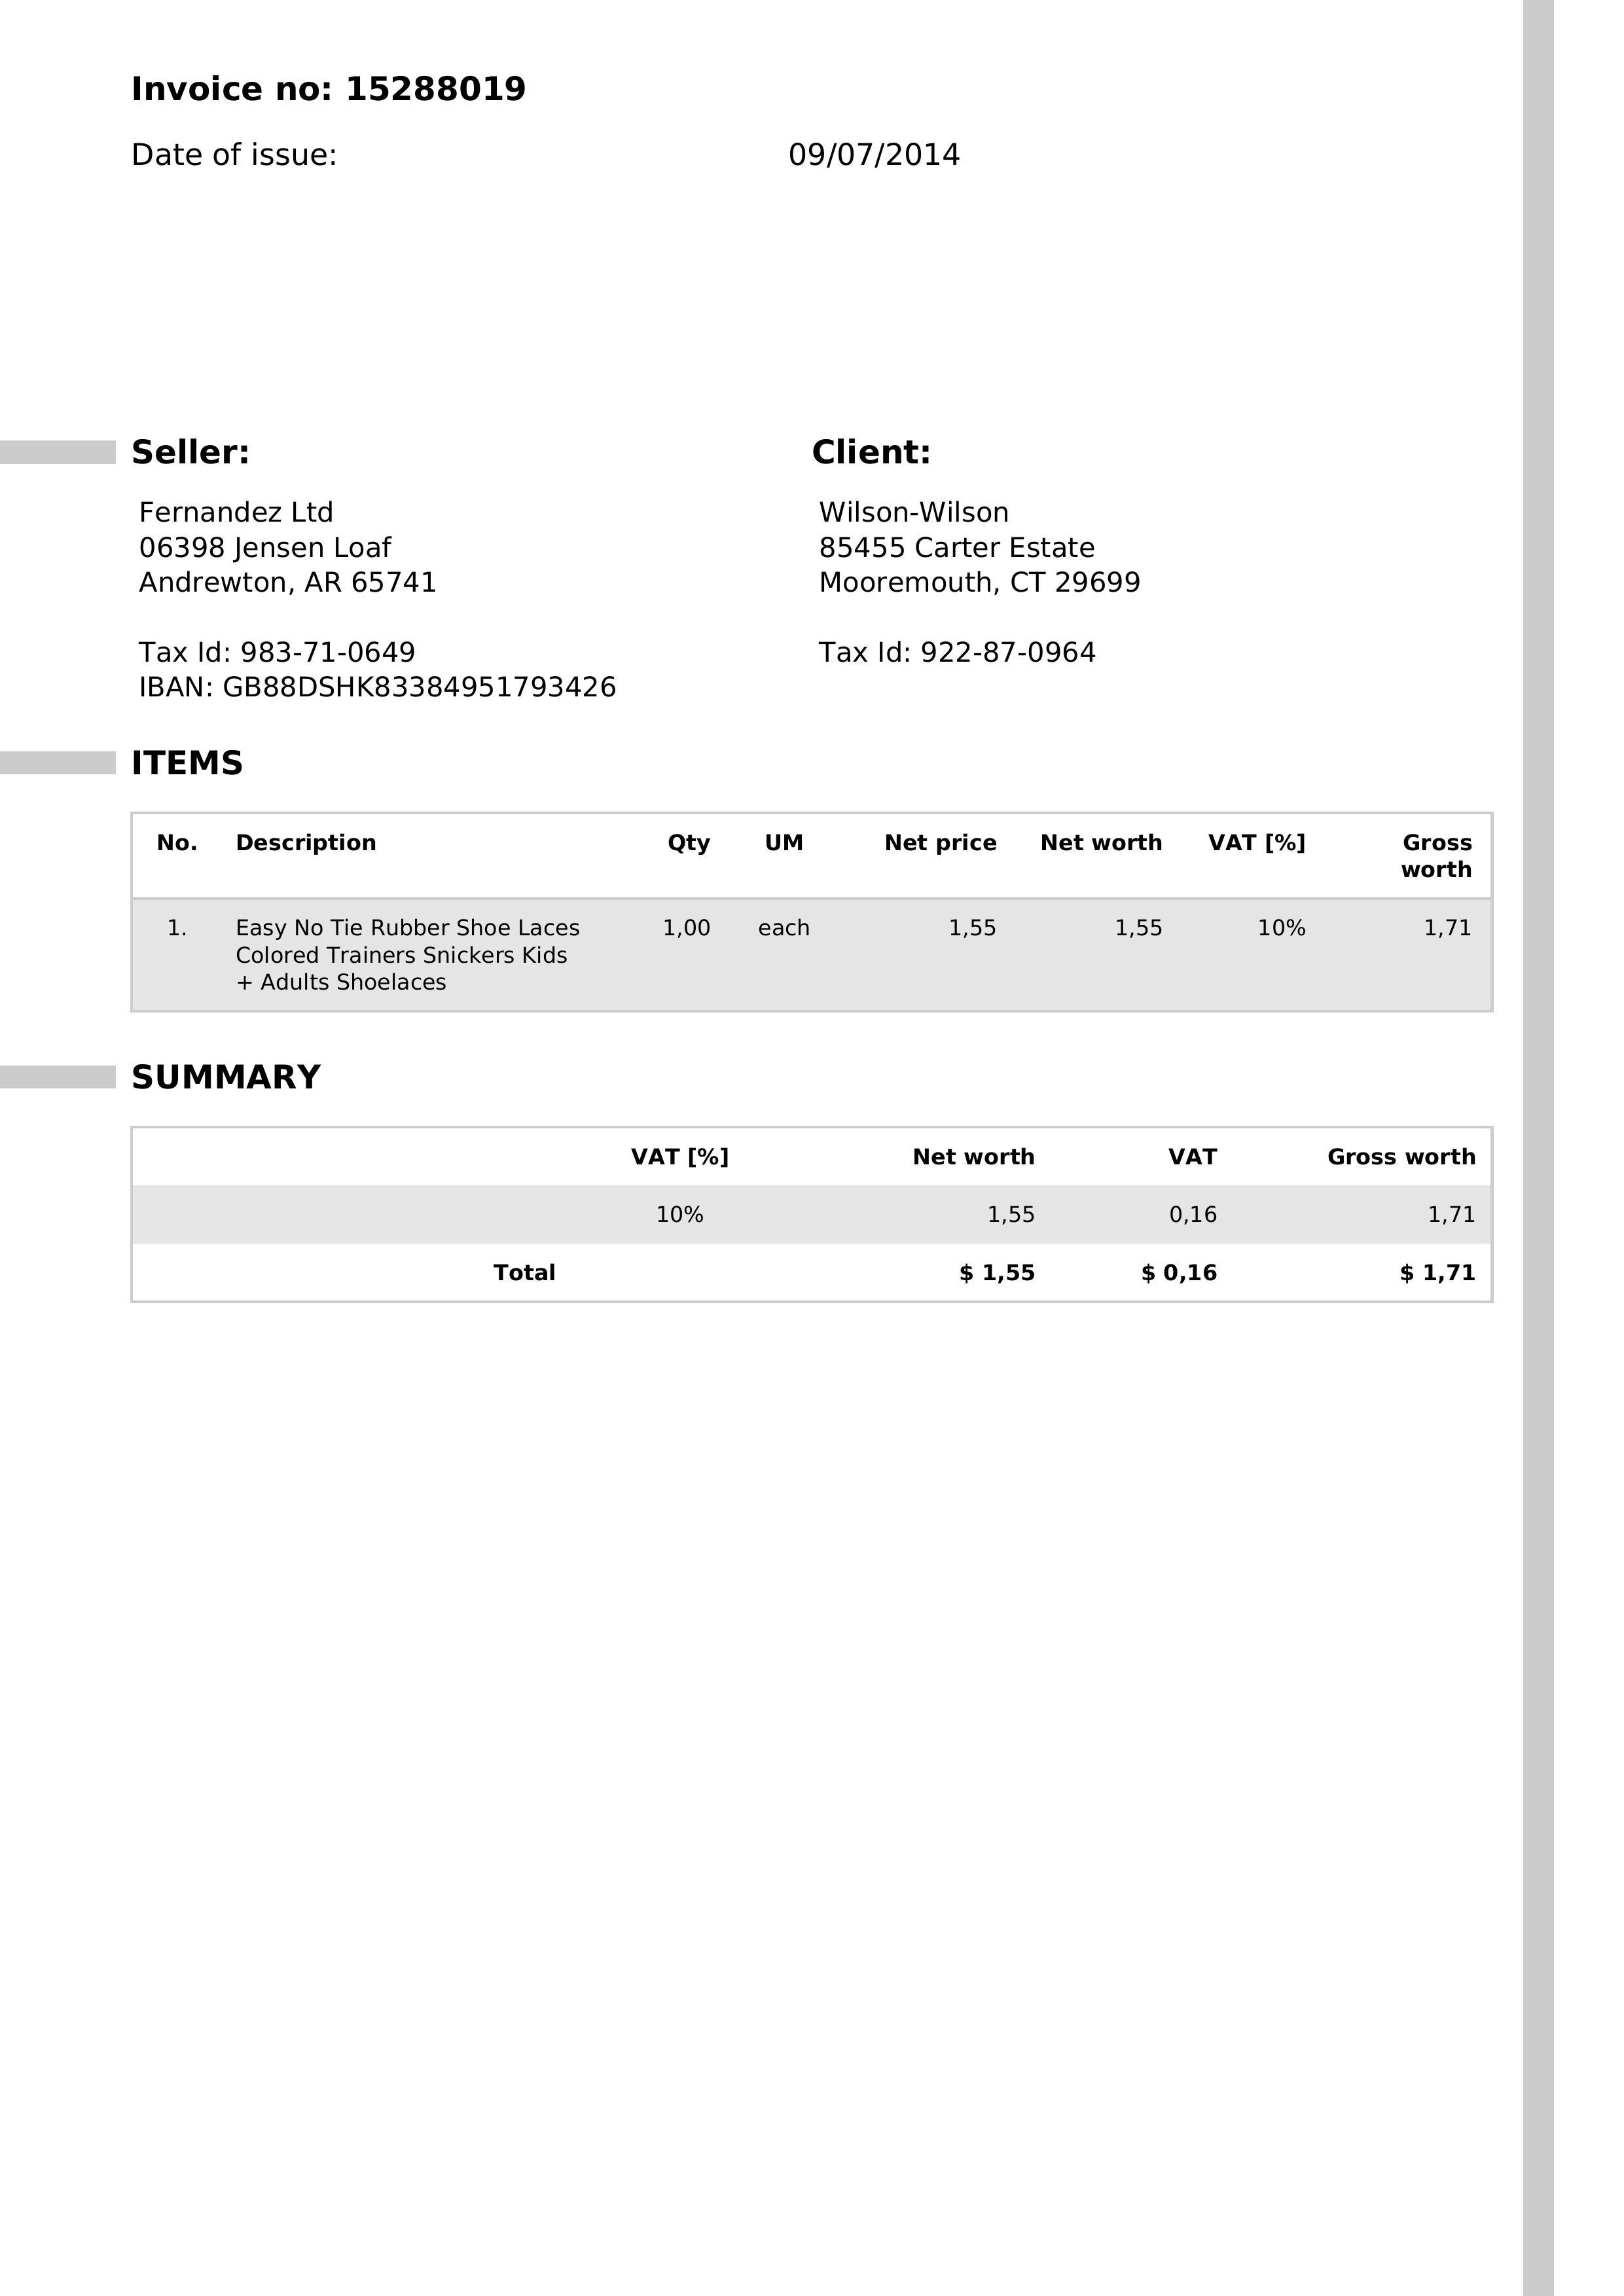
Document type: Invoice